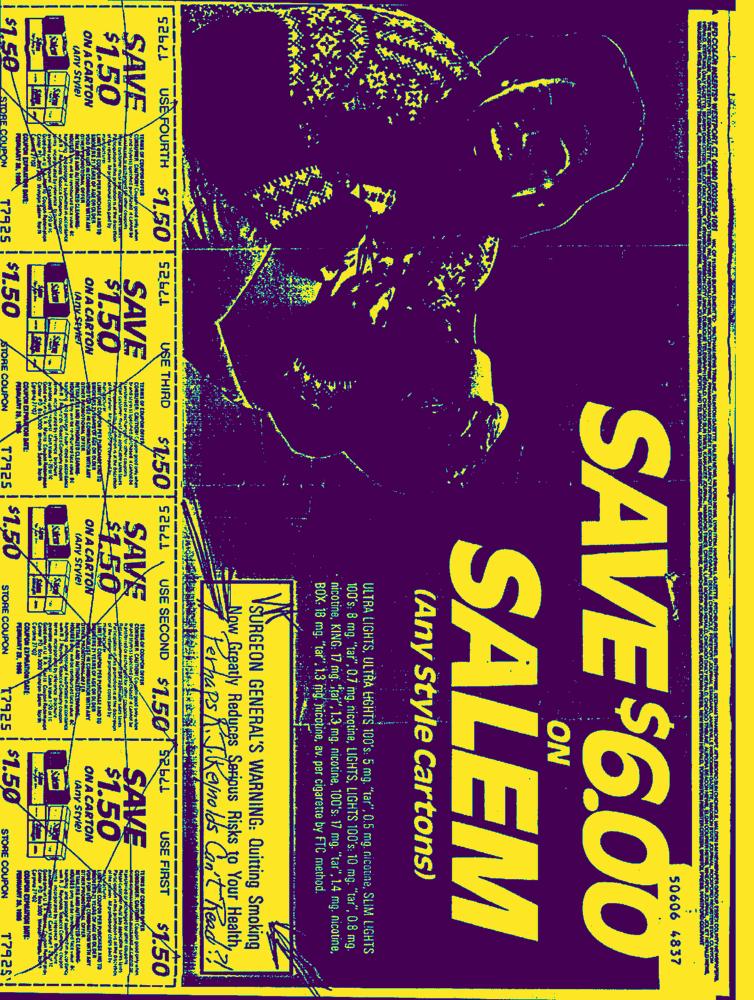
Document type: AD